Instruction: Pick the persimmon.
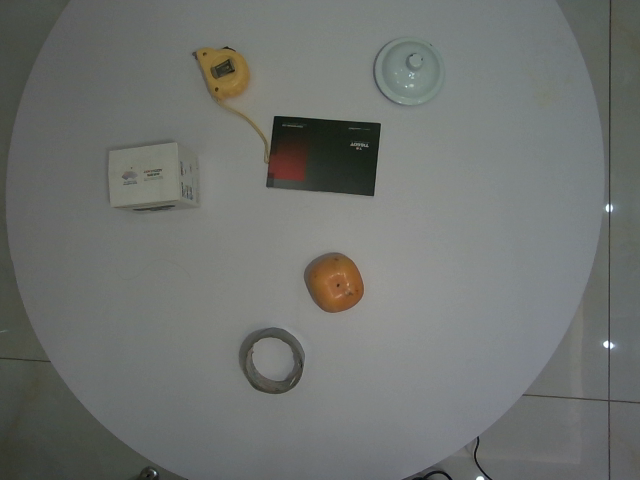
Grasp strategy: vertical